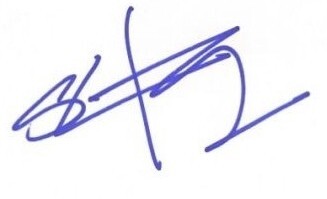
Signature of: sung kang